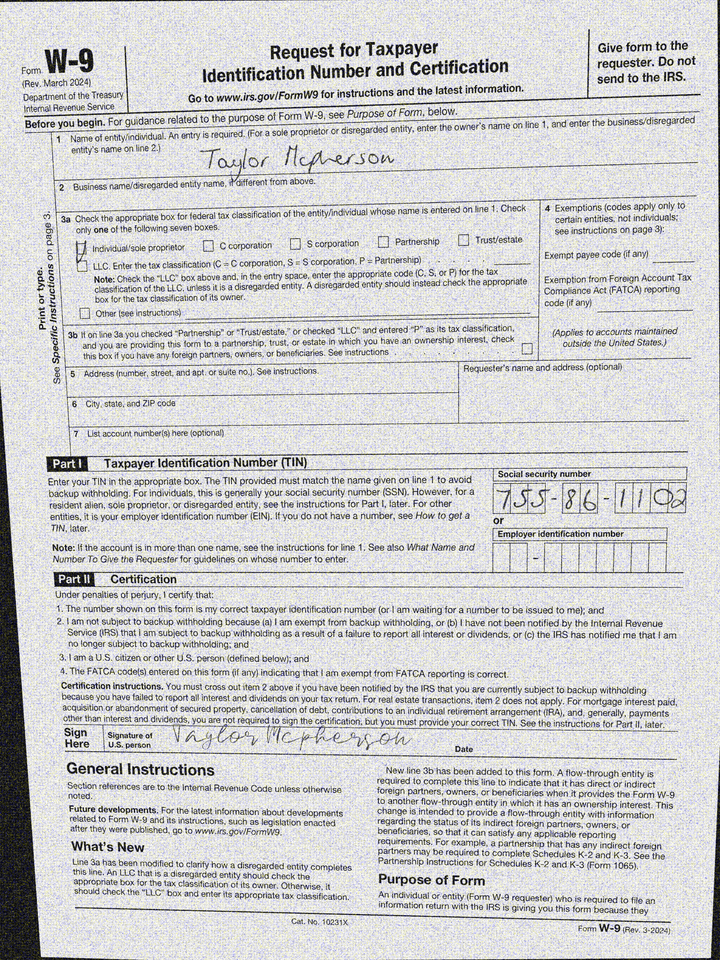
cbx: yes
ssn: 755861102
enm: Taylor Mcpherson